Question: What appears to be the issue?
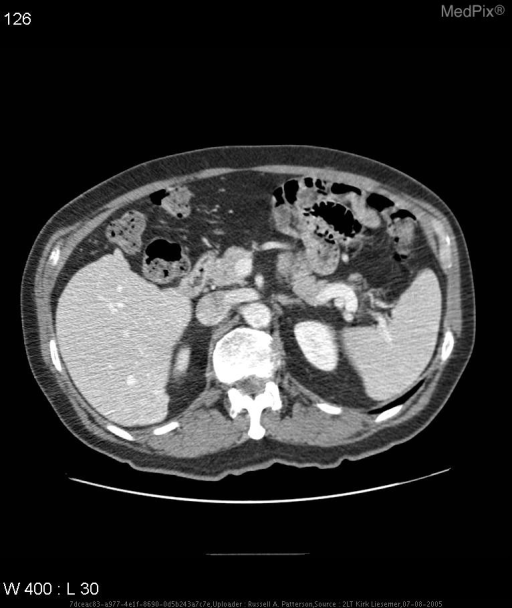
Answer: The findings suggest 2.9 cm mass in R lobe of liver, L liver lobe atrophy. Dynamic contrast-enhanced CT image reveals an enhancing 2.9 cm mass in posterior right lobe of the liver.  Incidentally, the left hepatic lobe was atrophic.. The patient might have a history of 65 yo male with h/o hemochromatosis.